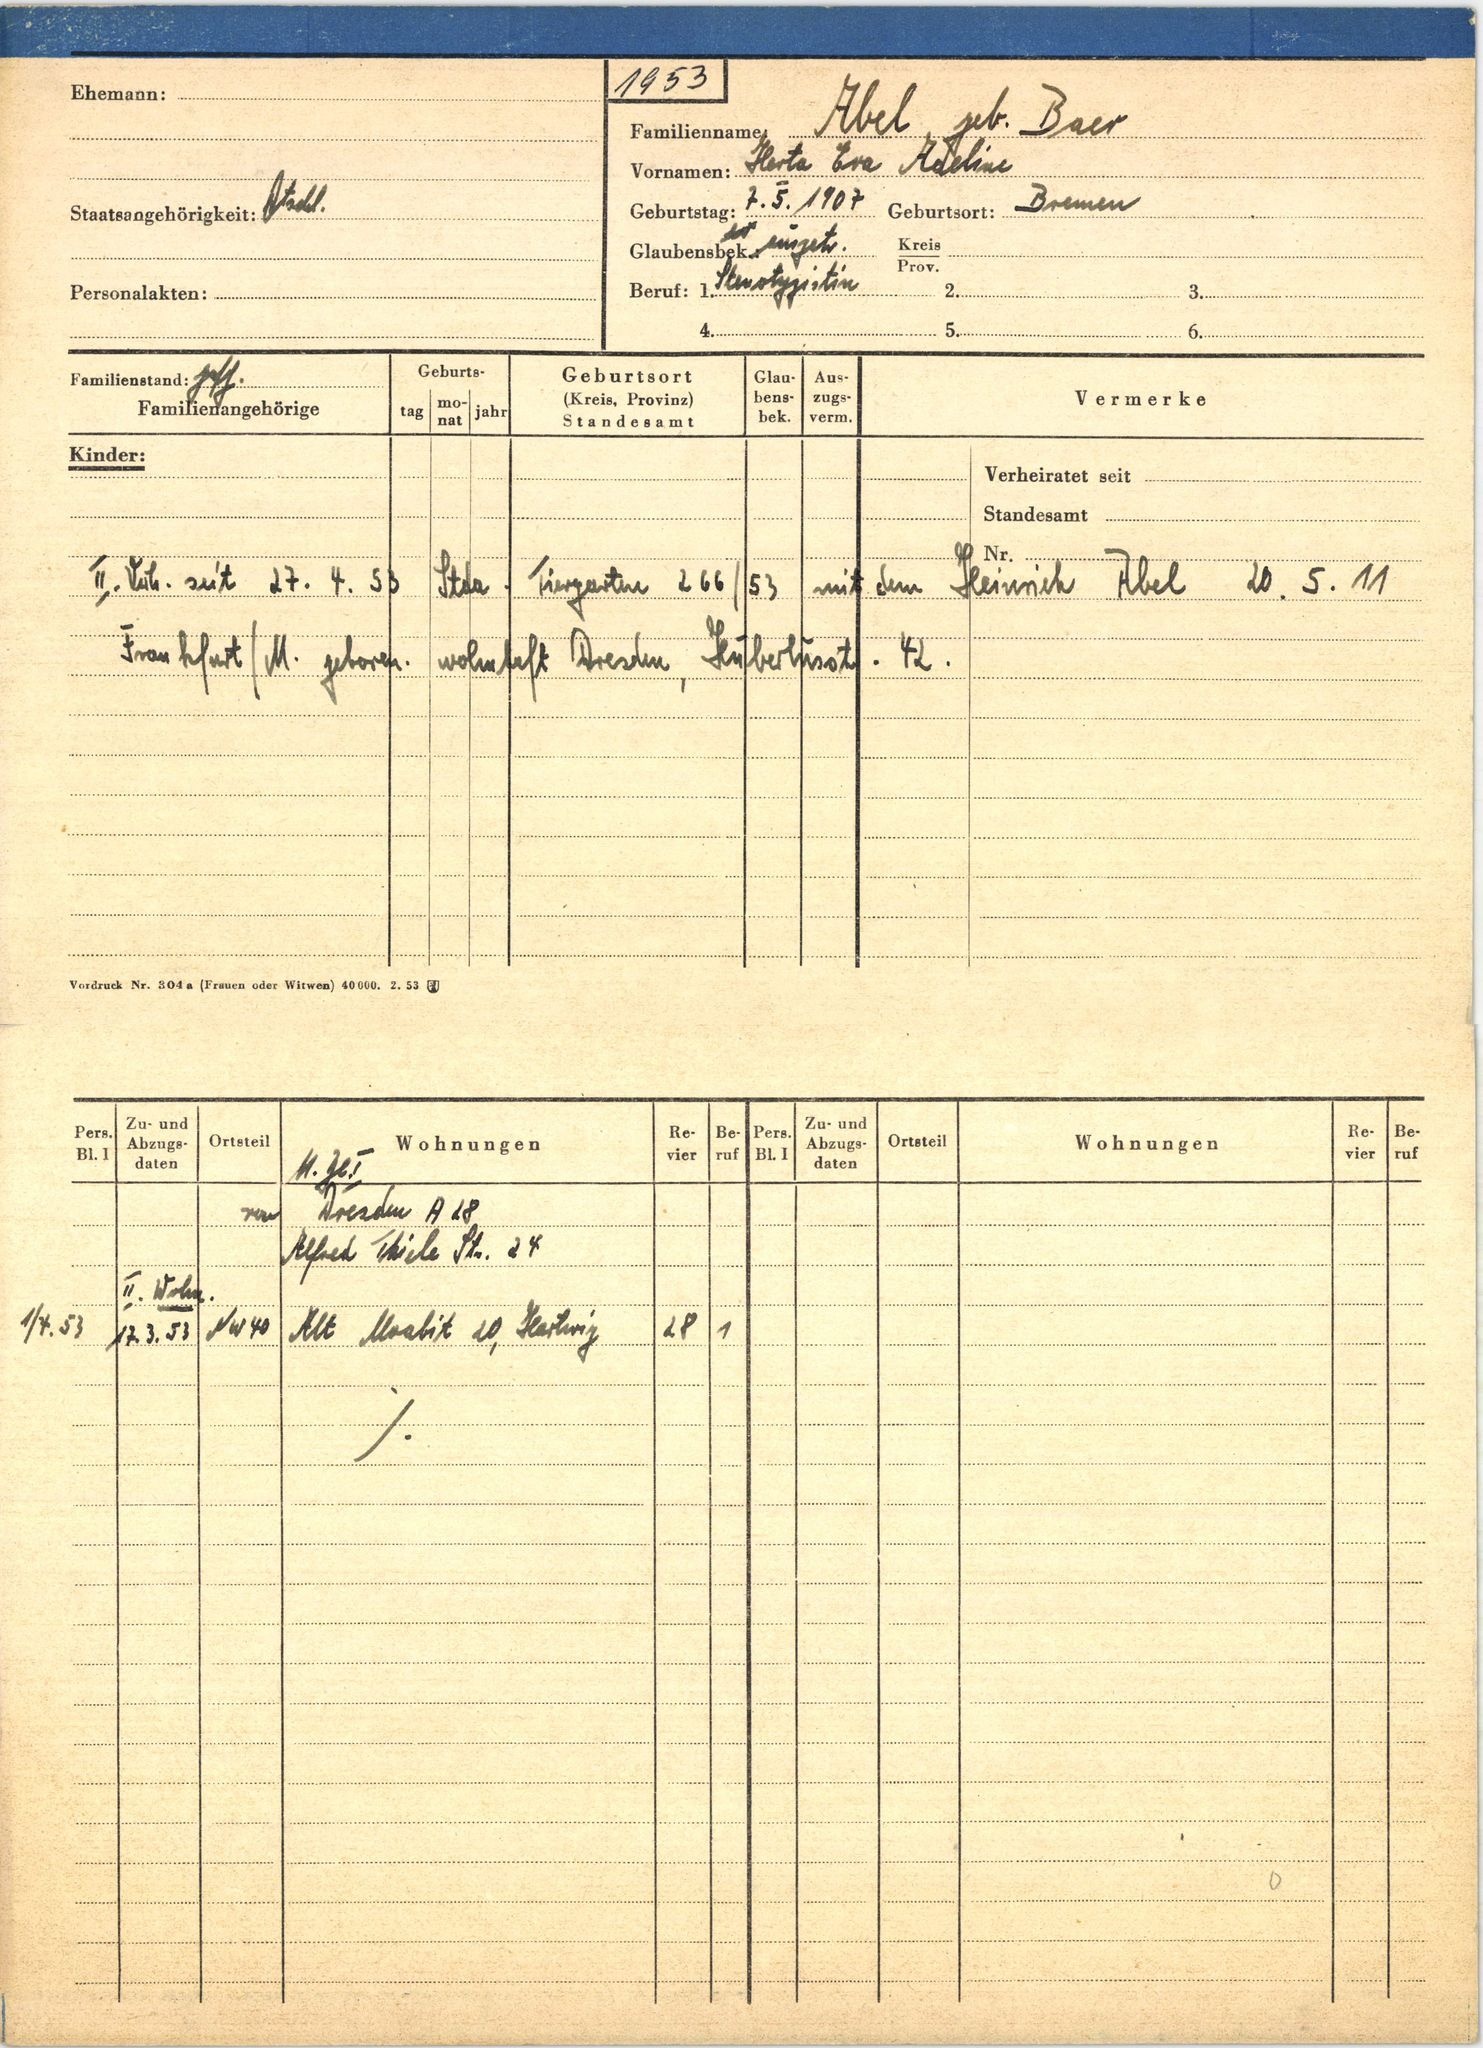
Abel, geb. Baer